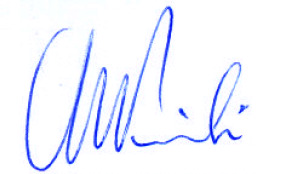
Signature of: maciej nowicki